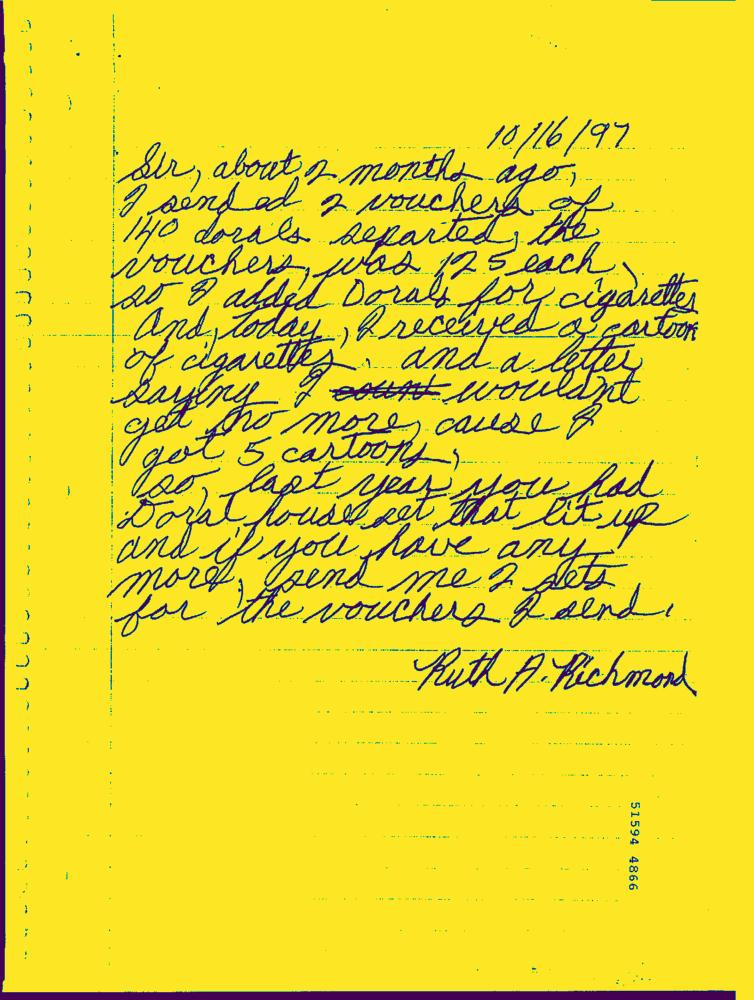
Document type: Hand-Written